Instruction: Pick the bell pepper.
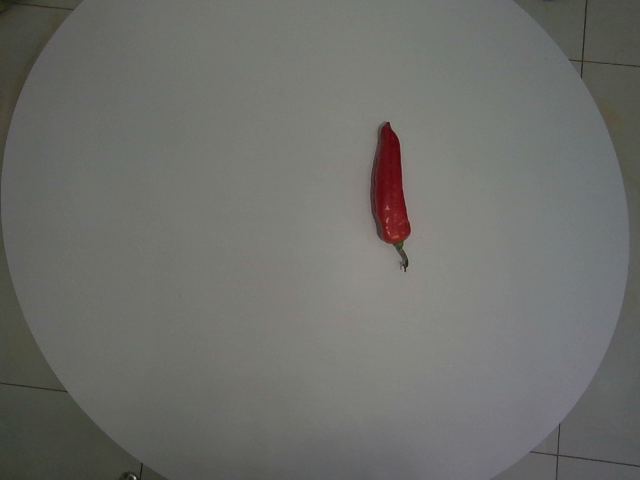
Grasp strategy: vertical